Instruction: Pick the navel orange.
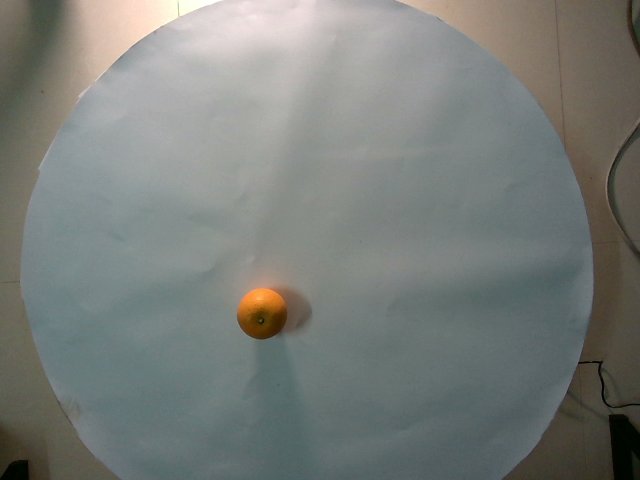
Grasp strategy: vertical